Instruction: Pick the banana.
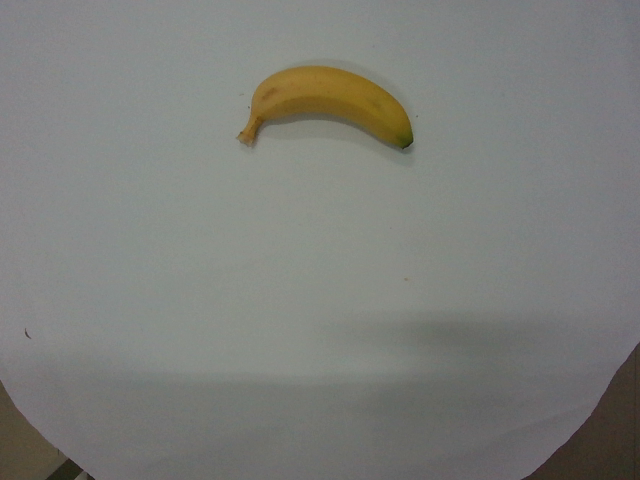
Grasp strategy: vertical